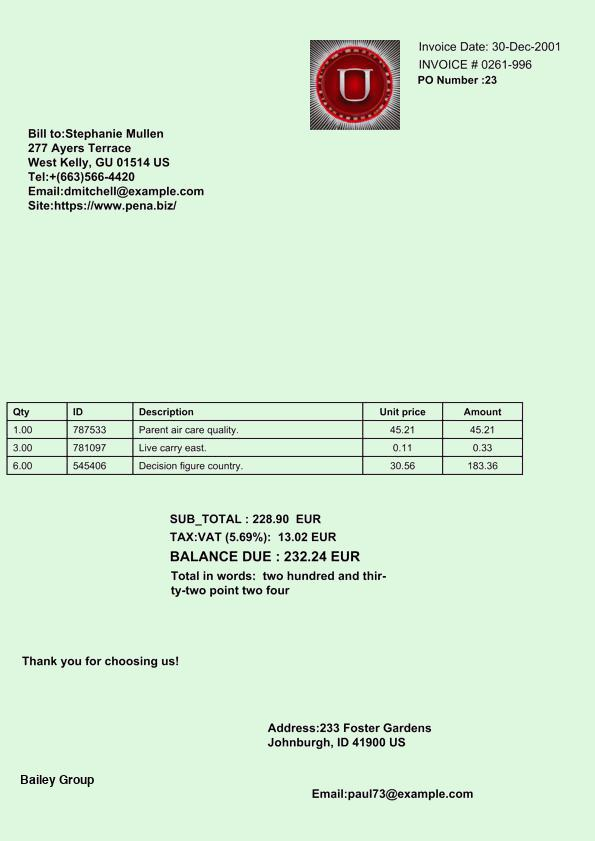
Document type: Invoice